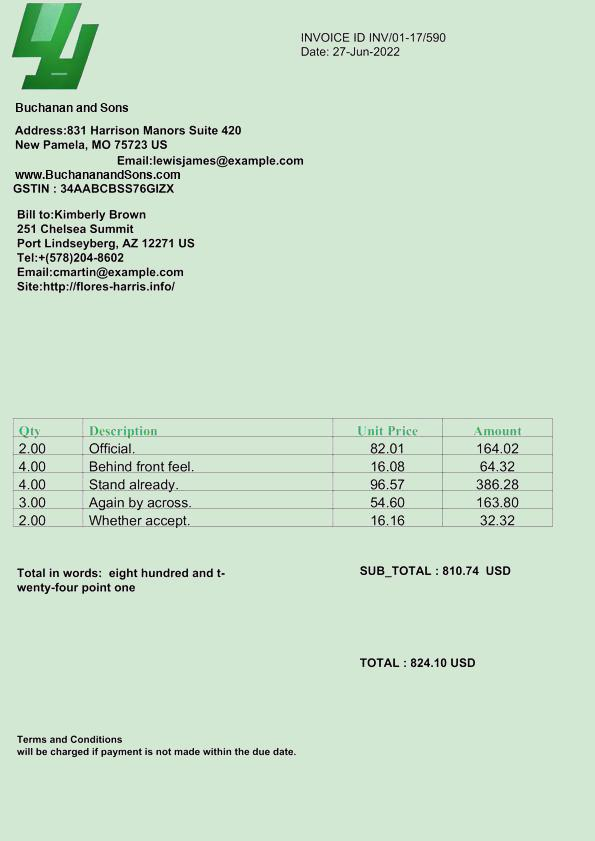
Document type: Invoice